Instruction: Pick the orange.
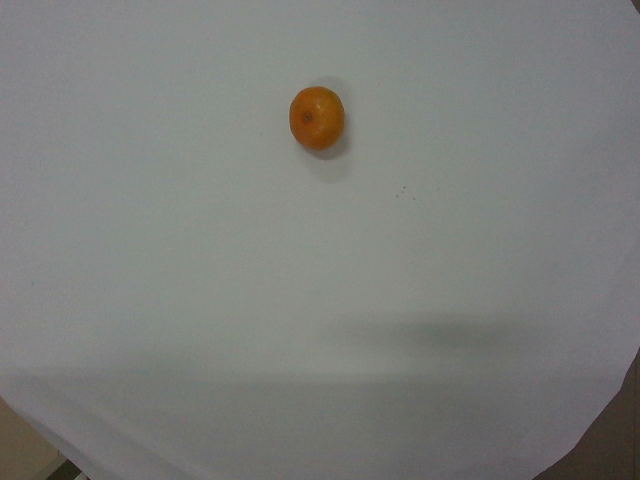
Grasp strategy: vertical